Retrieve the amount in words, amount in figures, name of the payee, date on the cheque, and the bank name from the image.
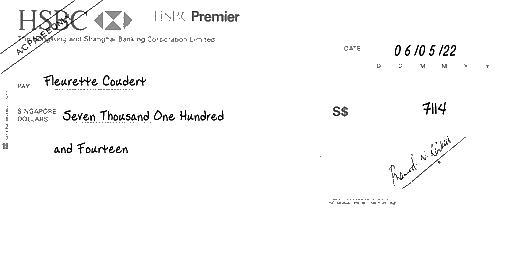
amt_in_words: Seven Thousand One Hundred and Fourteen
amt_in_figures: 7114
payee_name: Fleurette Coudert
bank_name: HSBC
cheque_date: 06/05/22